Question: In what way does the history help explain the case?
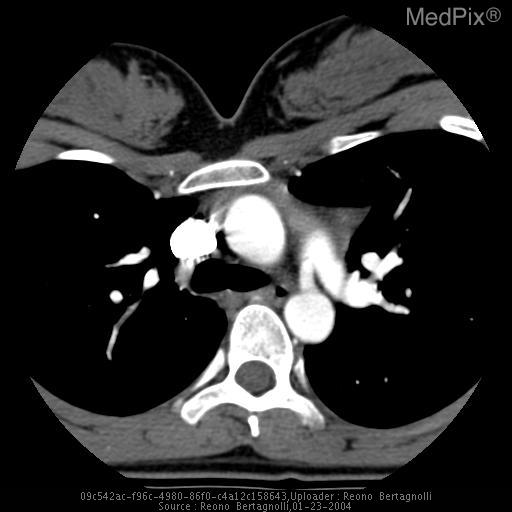
Answer: The patient's history of 20 year old female referred to cardiology clinic following a syncople episode while on active duty.  Echocardiogram demonstrated a possible patent ductus arteriosis and a CT angiogram was ordered to confirm. is key in understanding the case.